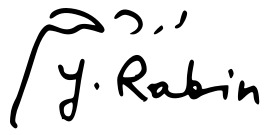
Signature of: yizhak rabin